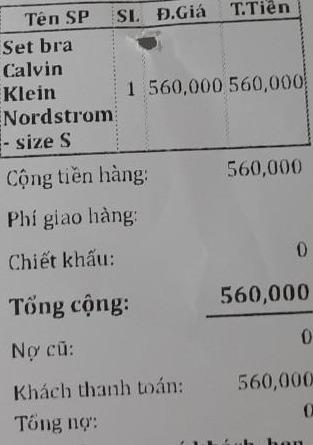
<table>
<tr>
<th>Tên SP</th>
<th>SL</th>
<th>Đ.Giá</th>
<th>T.Tiền</th>
</tr>
<tr>
<td>Set bra Calvin Klein Nordstrom - size S</td>
<td>1</td>
<td>560,000</td>
<td>560,000</td>
</tr>
</table>

Cộng tiền hàng: 560,000
Phí giao hàng:
Chiết khấu: 0
Tổng cộng: 560,000
Nợ cũ: 0
Khách thanh toán: 560,000
Tổng nợ: 0